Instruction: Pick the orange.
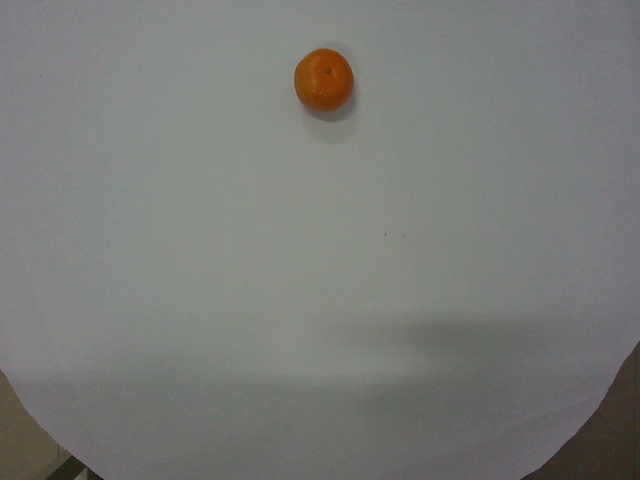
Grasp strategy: vertical